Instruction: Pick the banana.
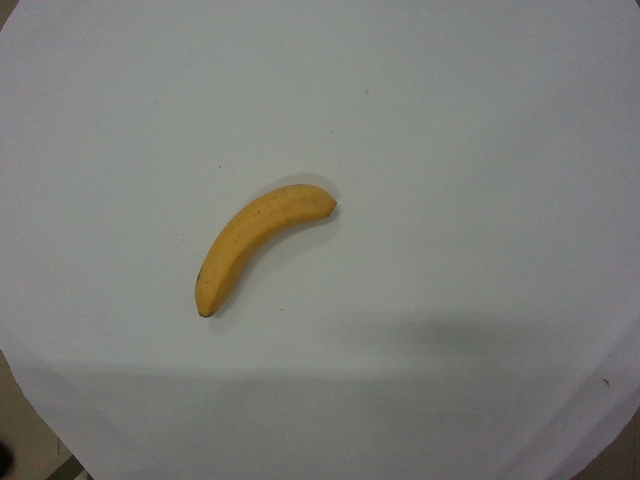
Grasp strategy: vertical